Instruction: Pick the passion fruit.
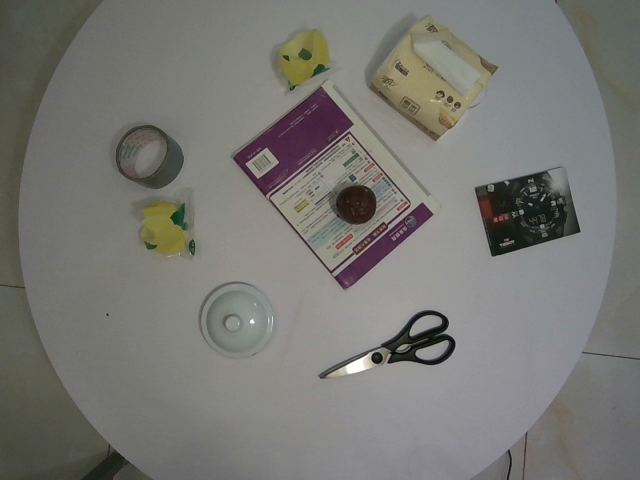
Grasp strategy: vertical